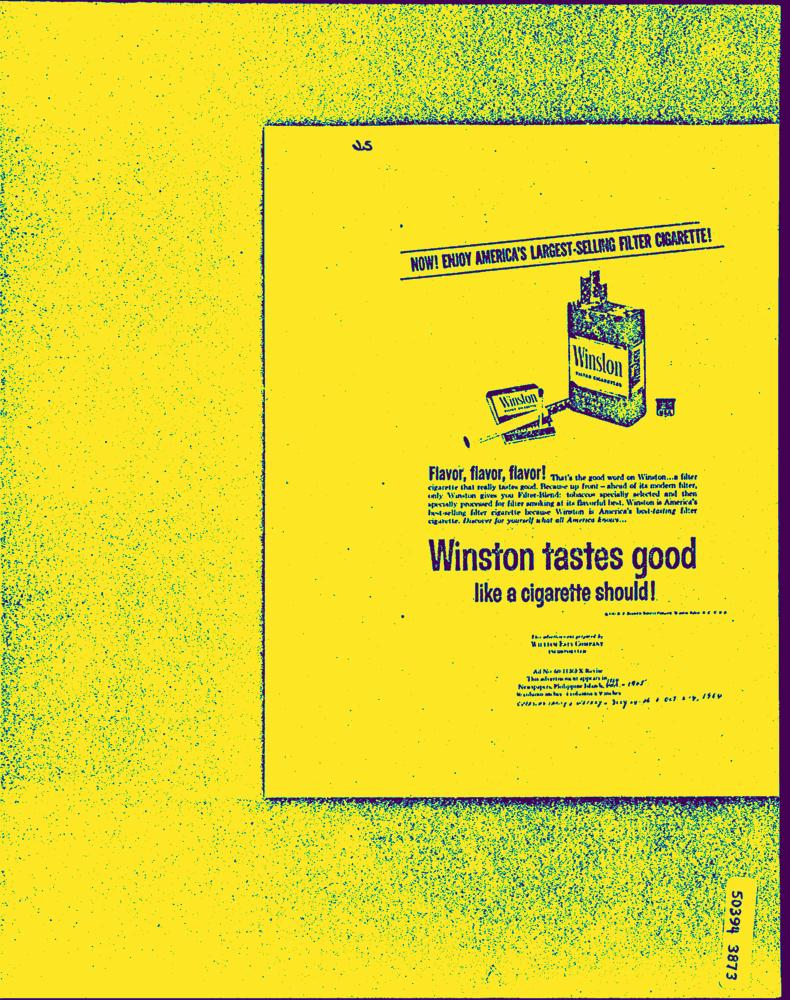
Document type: AD